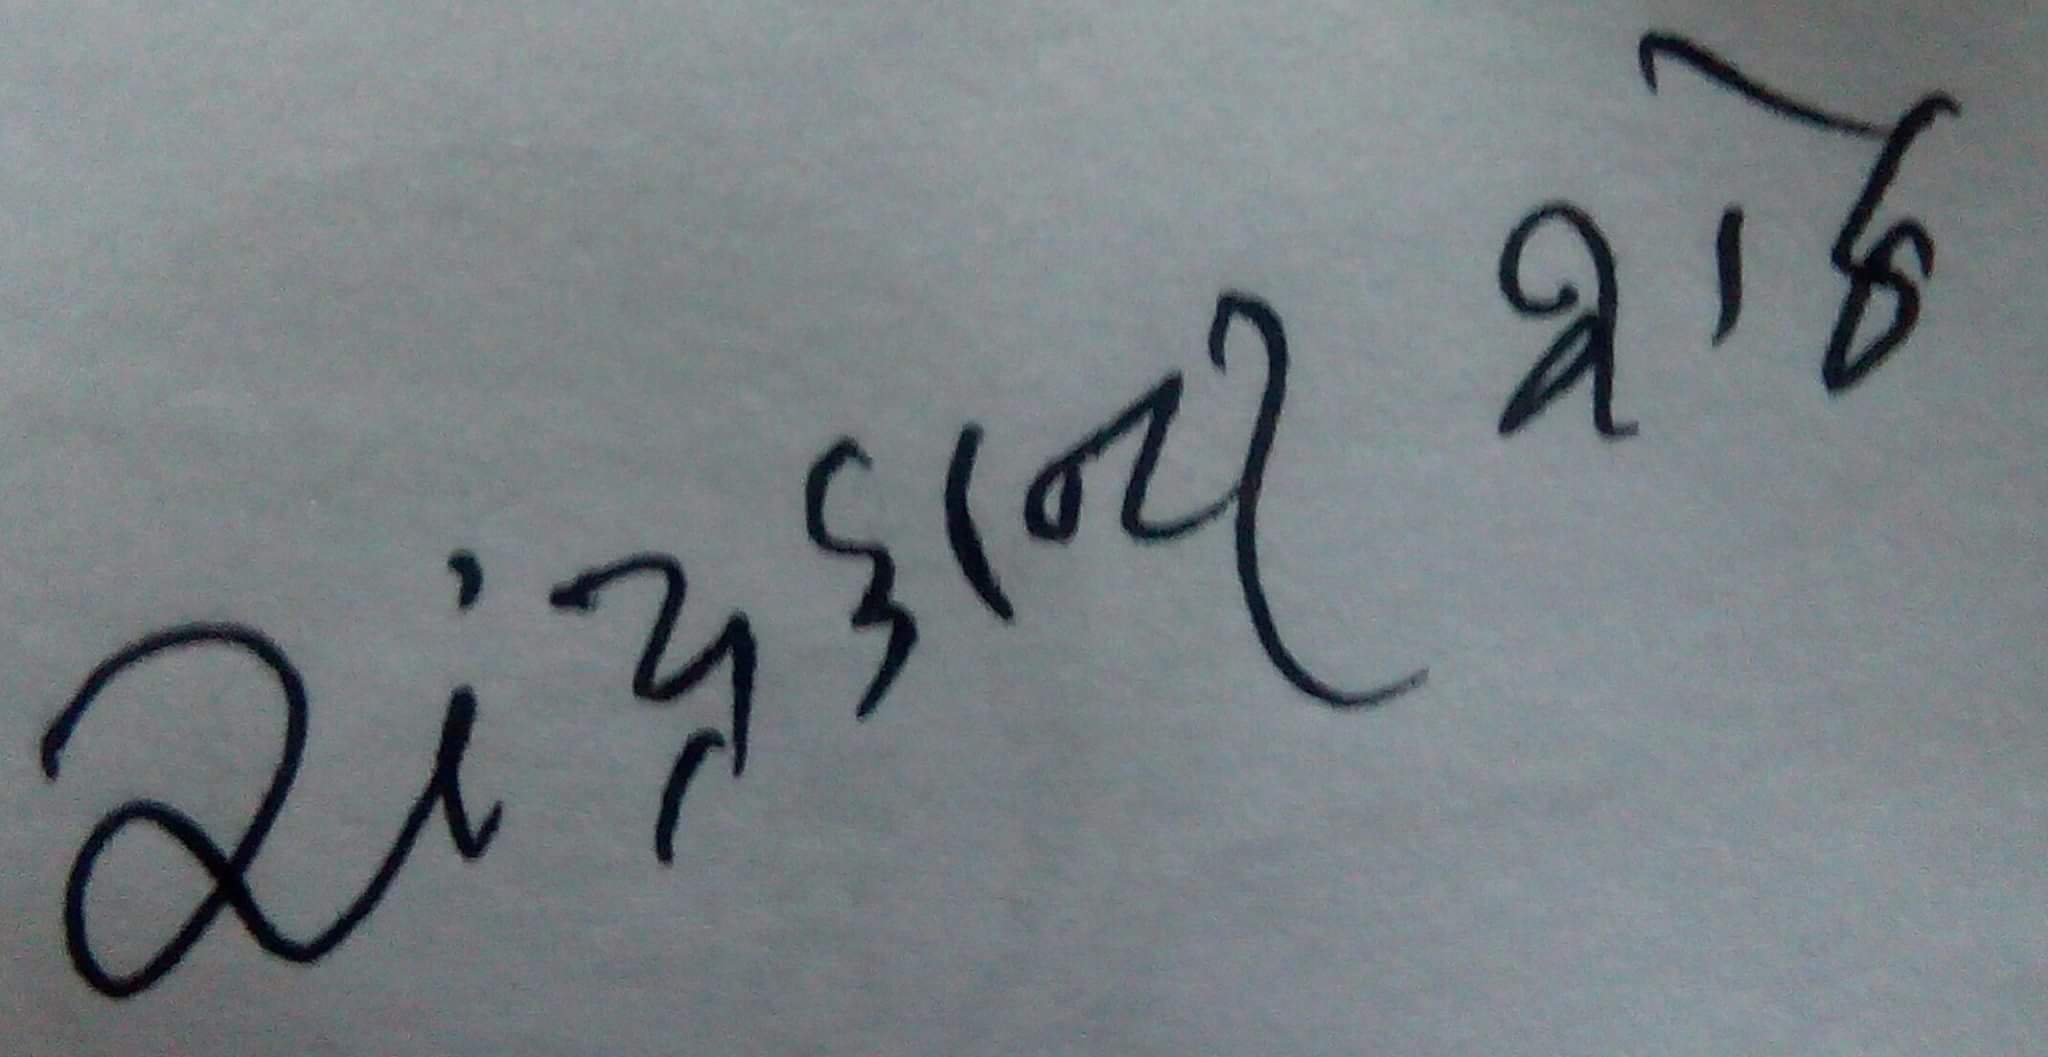
Signature of: chandrakant sheth